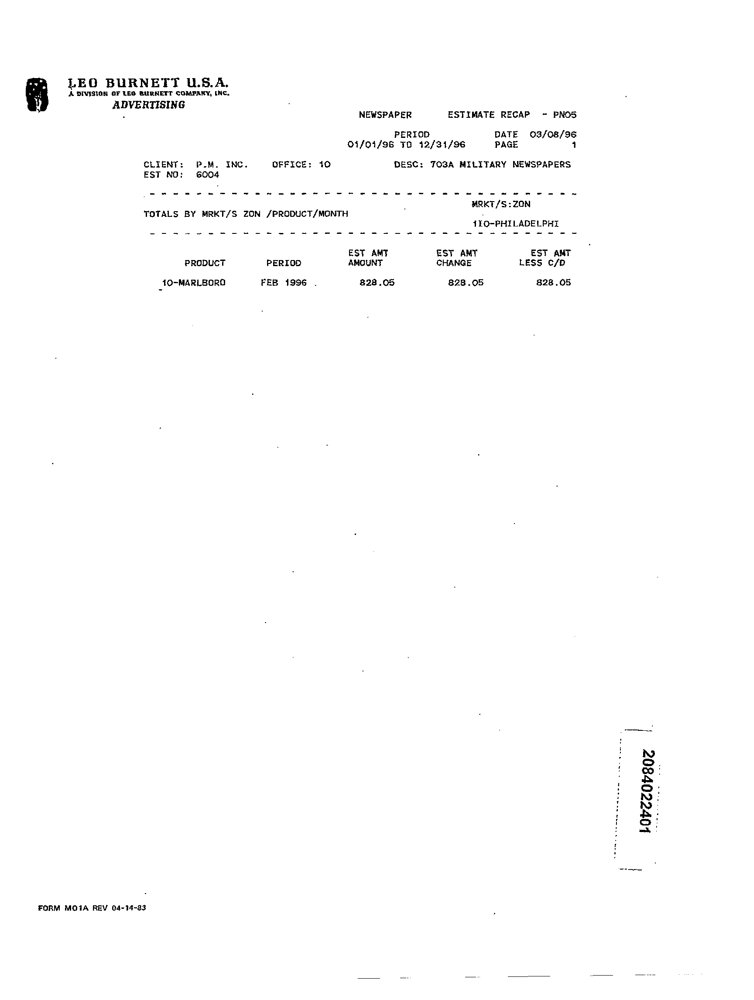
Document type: Invoice